Question: What do the imaging results show?
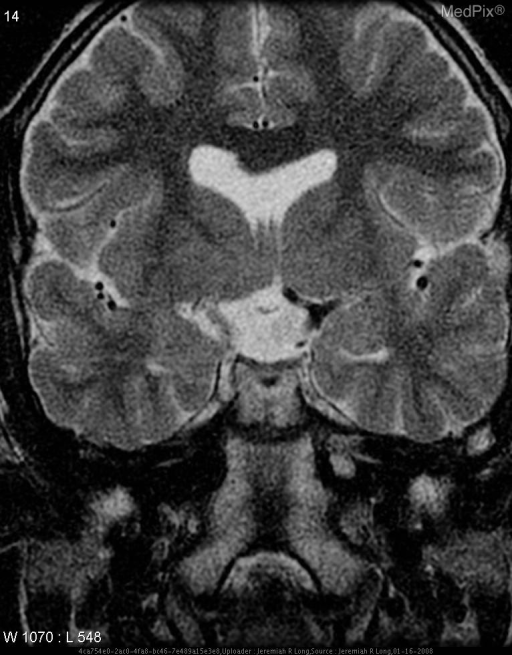
Answer: The imaging shows An axial T2 image through the mid brain demonstrates absence of the septum pellucidum.  Coronal T2 images also demonstrate absence of the septum pellucidum as well as hypoplasia of the optic tracts, chiasm and optic nerves. No other abnormalities were present. Axial T2 image through the mid brain demonstrates absence of the septum pellucidum. Coronal T2 images again demonstrate absence of the septum pellucidum as well as hypoplasia of the optic tracts, chiasm and nerves..